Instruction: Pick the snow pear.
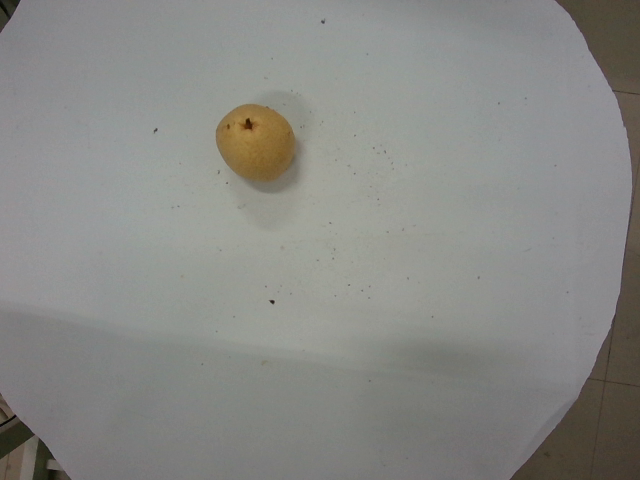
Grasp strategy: vertical